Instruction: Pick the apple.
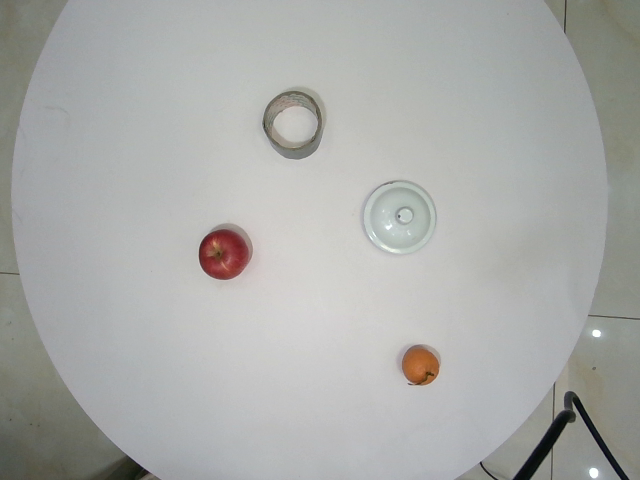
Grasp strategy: vertical